Question: Which state is mentioned in the document?
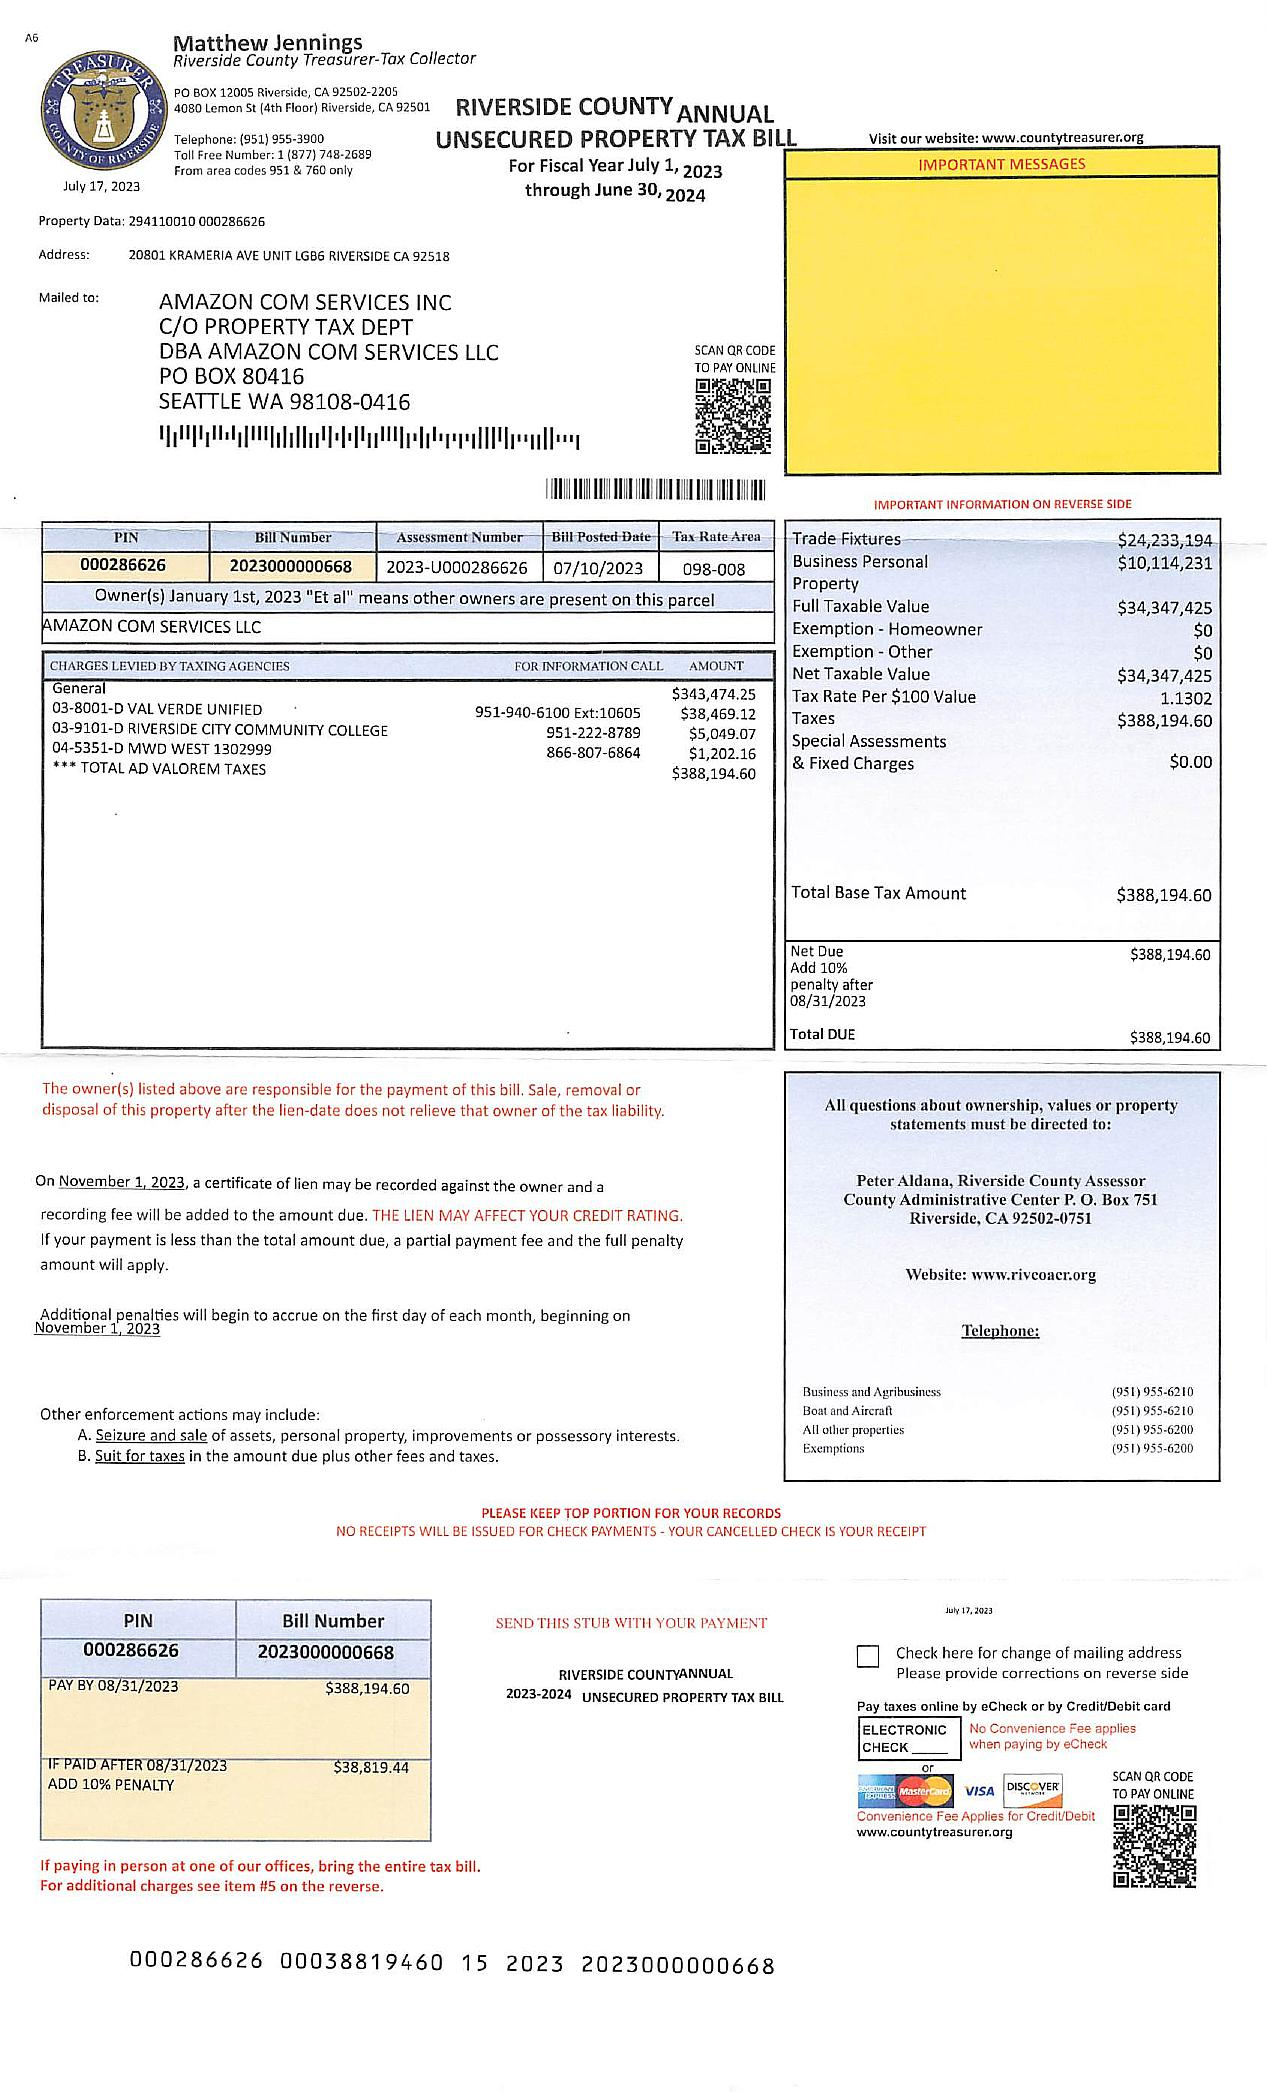
Answer: "CA"